Question: What appears to be the issue?
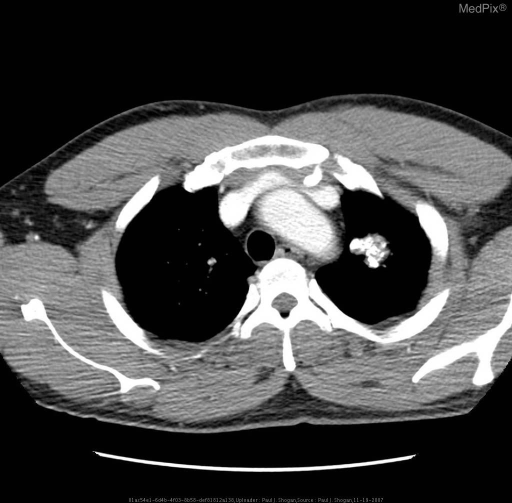
Answer: The findings suggest PA chest radiograph demonstrate a well circumscribed opacity within the LUL. The lateral view demonstrates a well circumscribed opacity within the LUL, obscuring the trachea.

Axial contrast enhanced CT demonstrates a well circumscribed nodule in the LUL, with a lobulated border, and multiple clumps of calcium or ‘popcorn’ calcifications, as well as discrete areas of fat dispersed throughout the lesion.. Axial contrast enhanced CT image of the thorax at the level of the aortic arch demonstrate a well circumscribed nodule in the LUL, with multiple clumps of calcium or ‘popcorn’ calcifications dispersed throughout the lesion. The patient might have a history of 40 year old male presents for screening chest radiograph for an over 40 physical examination..